Question: How is the history relevant to the case?
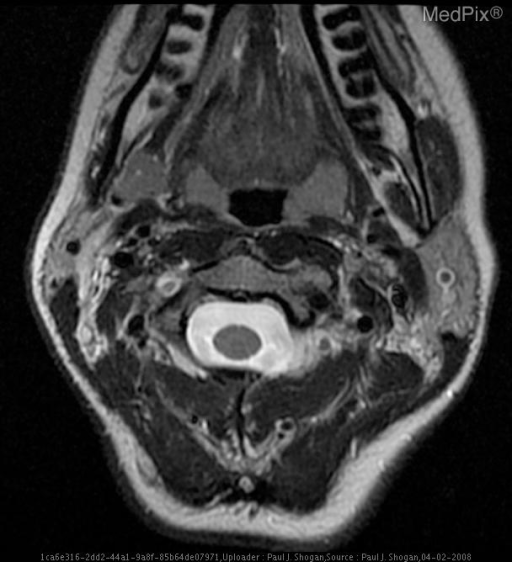
Answer: The patient's history of 28 y.o. woman, four months postpartum, with onset of neck pain, severe vertigo associated with severe vomiting, anesthesia of the right hemi-facial region and loss of sensation in the region of the left upper and lower extremities immediately following cervical chiropractic manipulation.  The patient was unsuccessfully treated for vertigo associated with Meniere’s disease. The patient underwent a second cervical chiropractic treatment 15 days later, and presented with recurrent severe vertigo and associated hemi-anesthesia and difficulty phonating.  Imaging was obtained one month following the initial chiropractic treatment is key in understanding the case.